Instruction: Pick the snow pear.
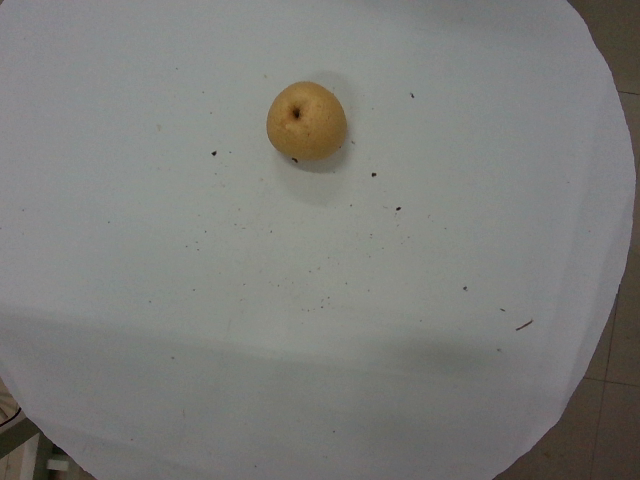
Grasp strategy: vertical